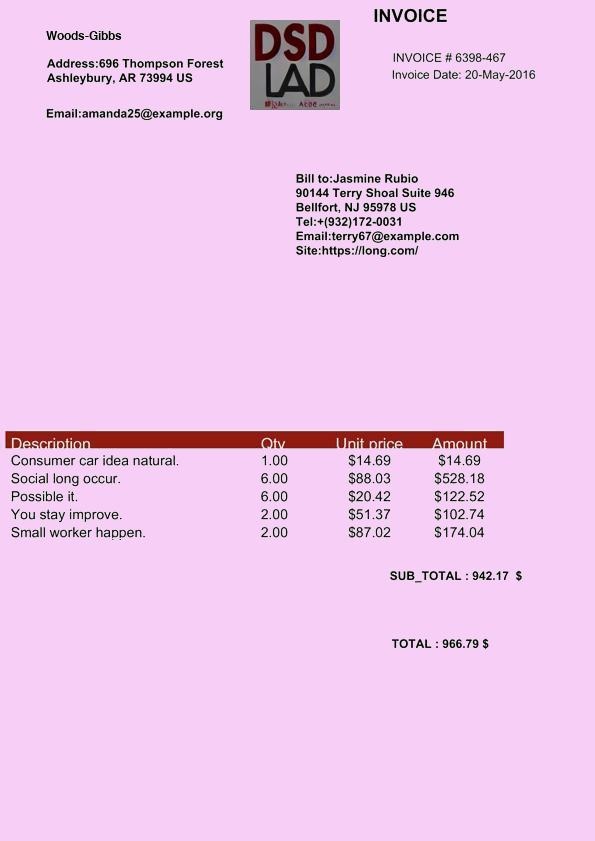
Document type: Invoice